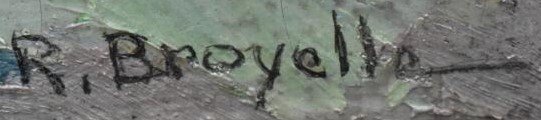
Signature of: raphaël albert broyelle